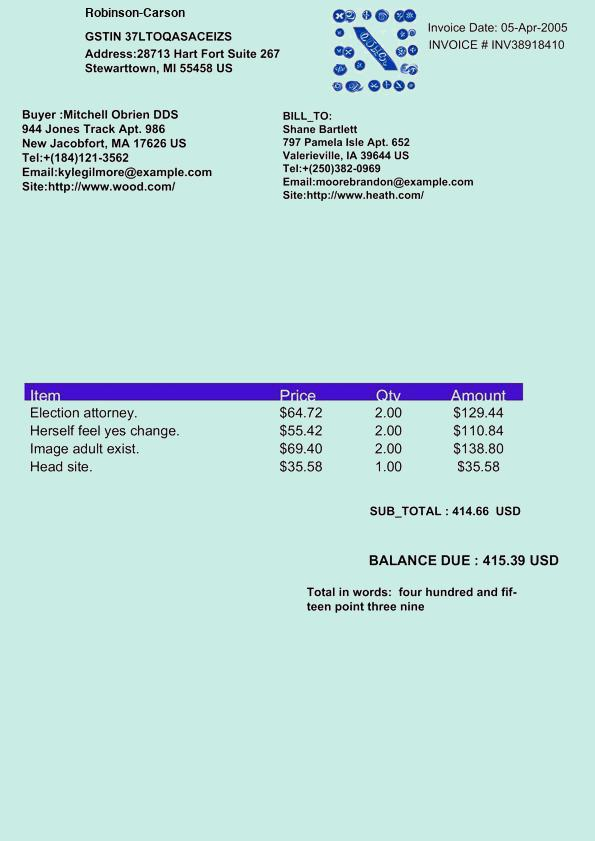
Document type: Invoice